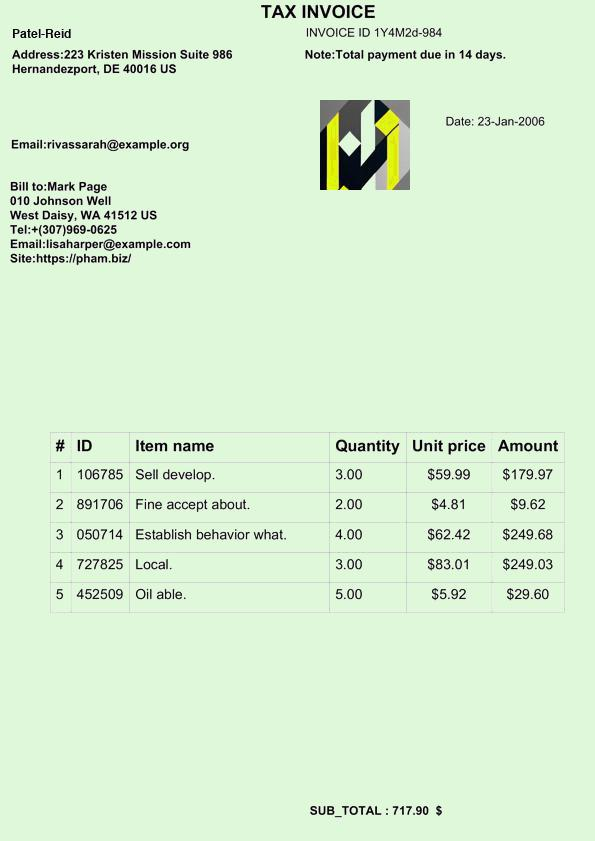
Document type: Invoice